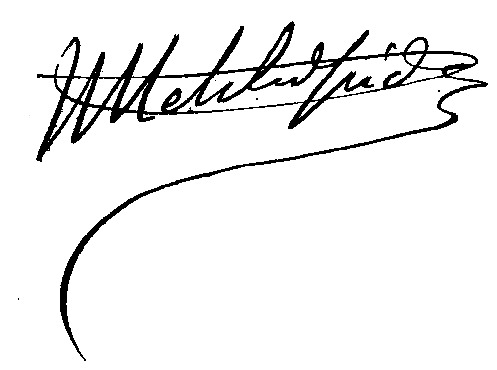
Signature of: léon melchissédec